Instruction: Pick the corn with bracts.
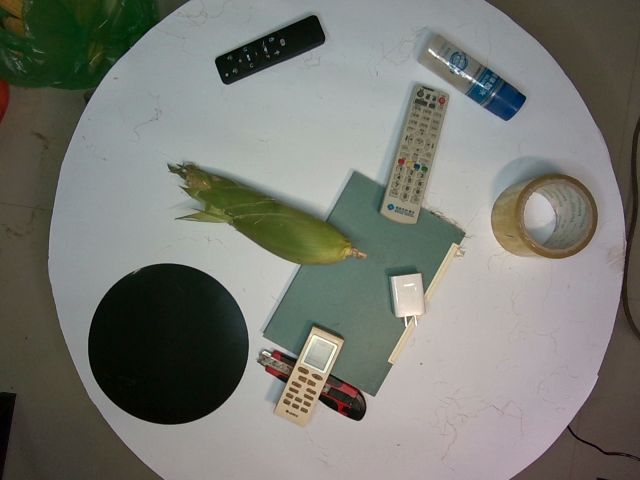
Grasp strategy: vertical